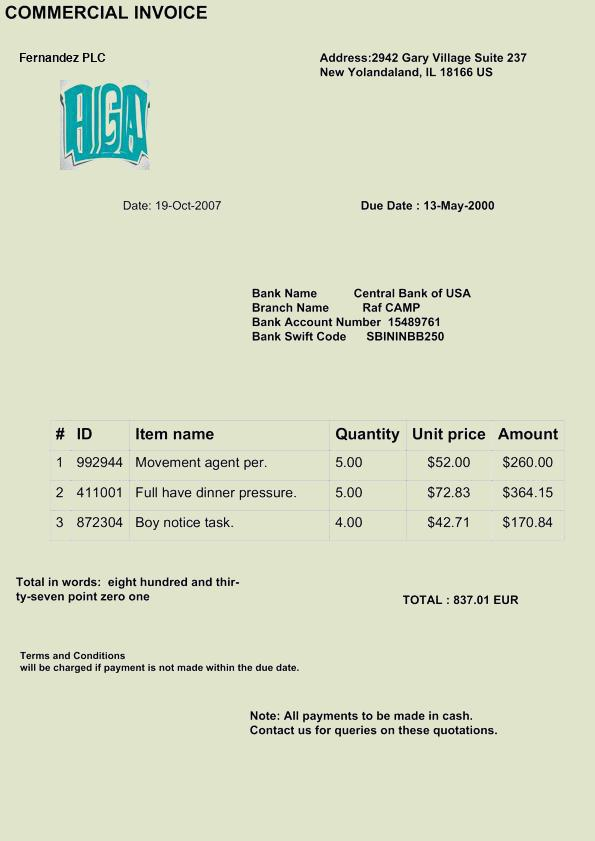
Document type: Invoice